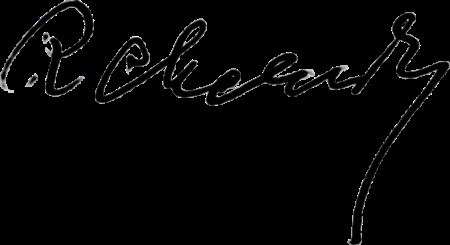
Signature of: raoul chélard